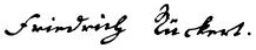
Signature of: friedrich rückert